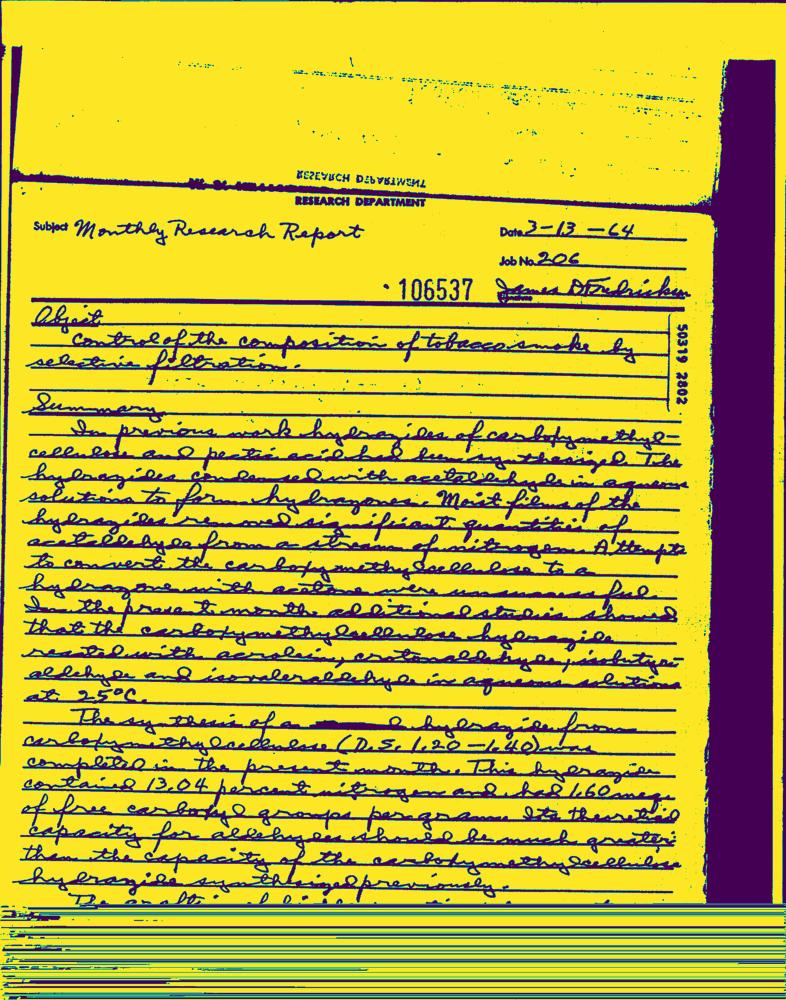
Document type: Hand-Written